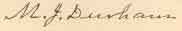
Signature of: milton j durham